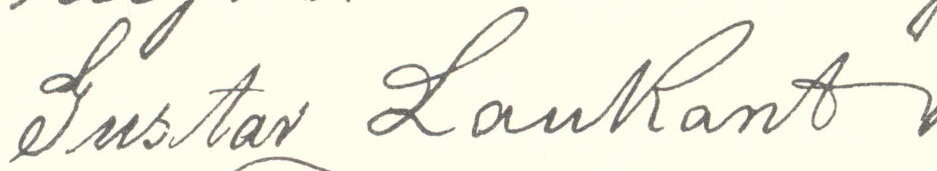
Signature of: gustav laukant